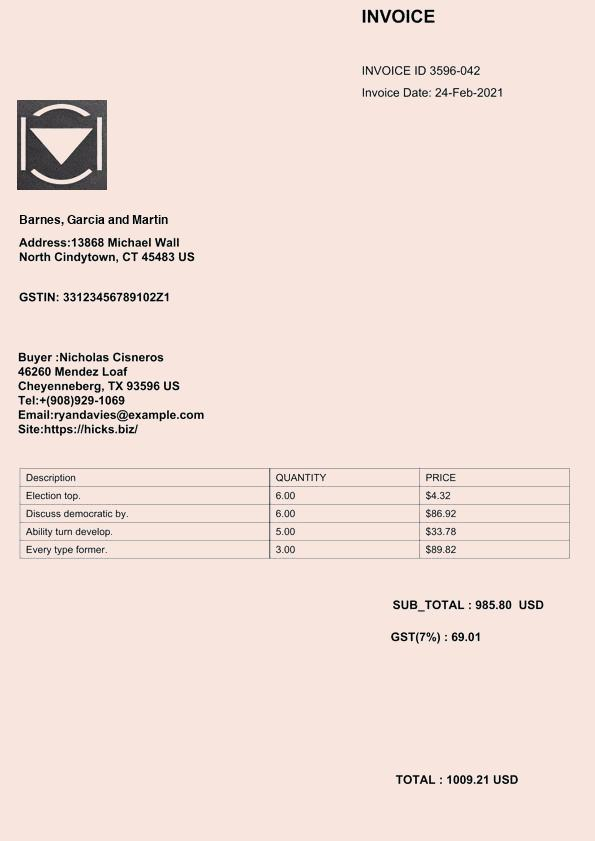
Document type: Invoice